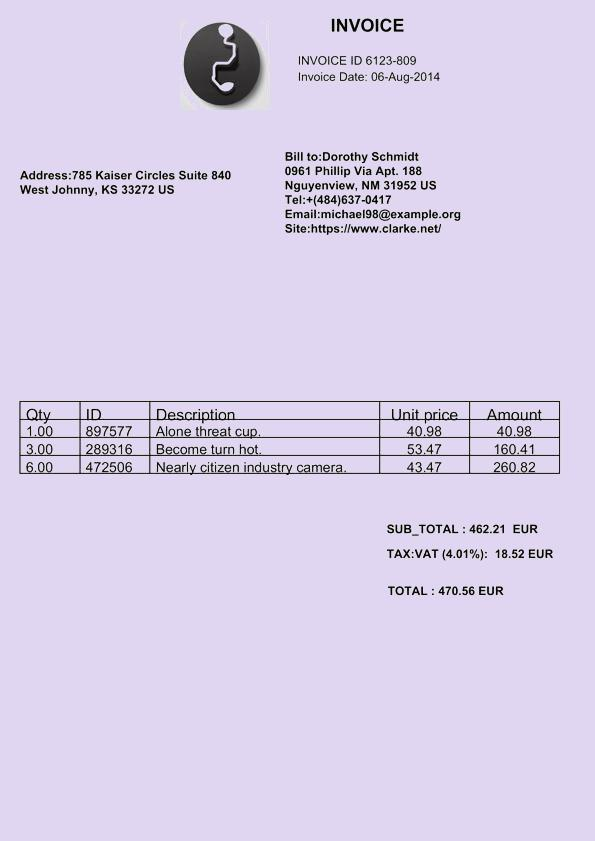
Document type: Invoice